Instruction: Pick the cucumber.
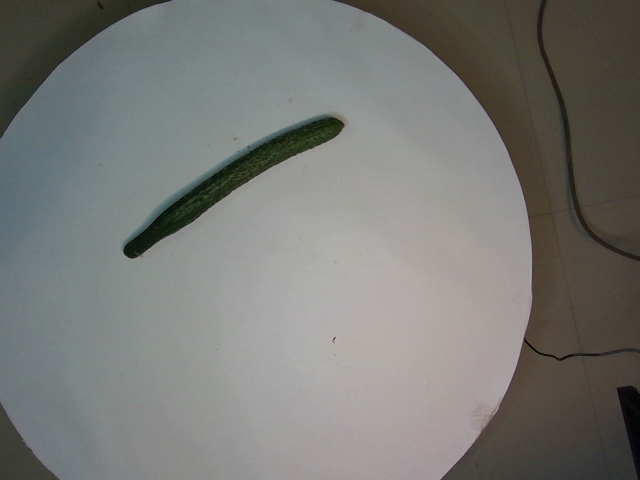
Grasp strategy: vertical